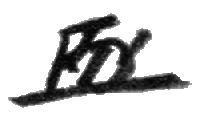
Signature of: nobusuke kishi